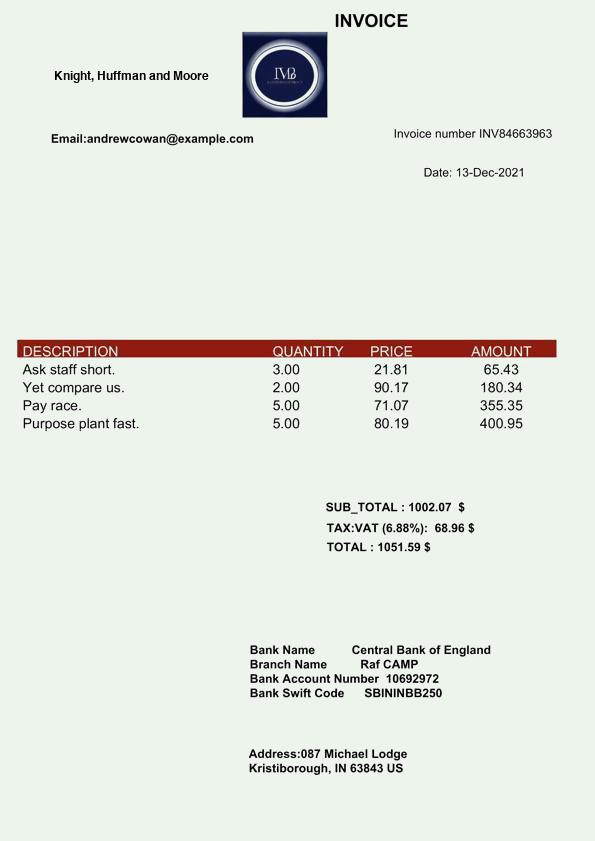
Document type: Invoice